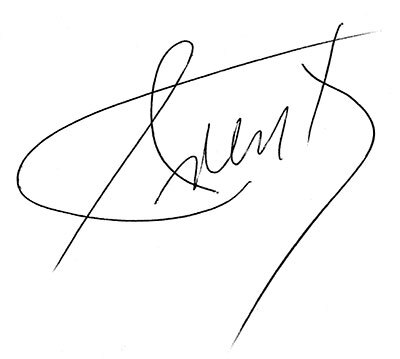
Signature of: julio frenk